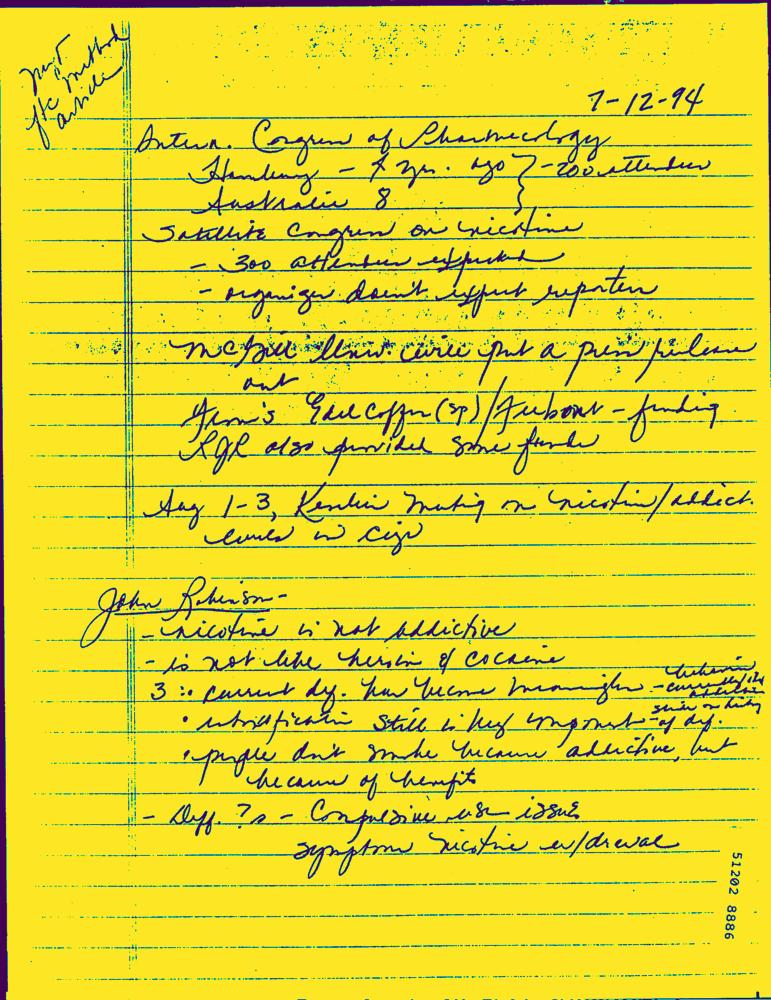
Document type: Hand-Written